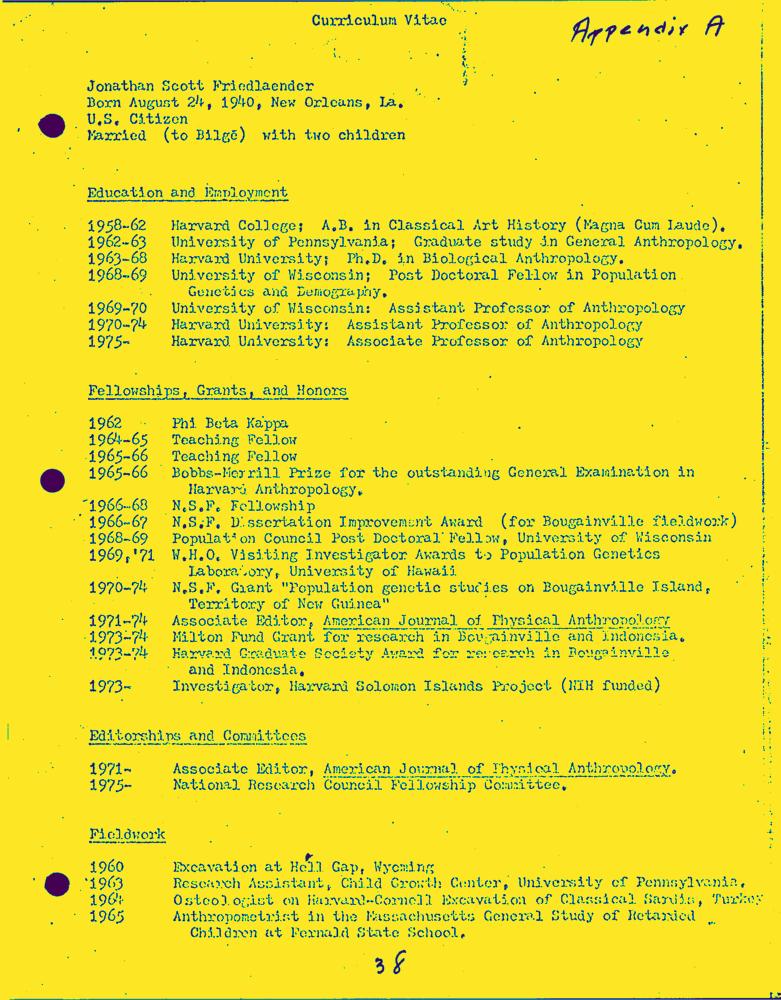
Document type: Resume-Doc